Question: What is the date of the hearing as scheduled in the document?
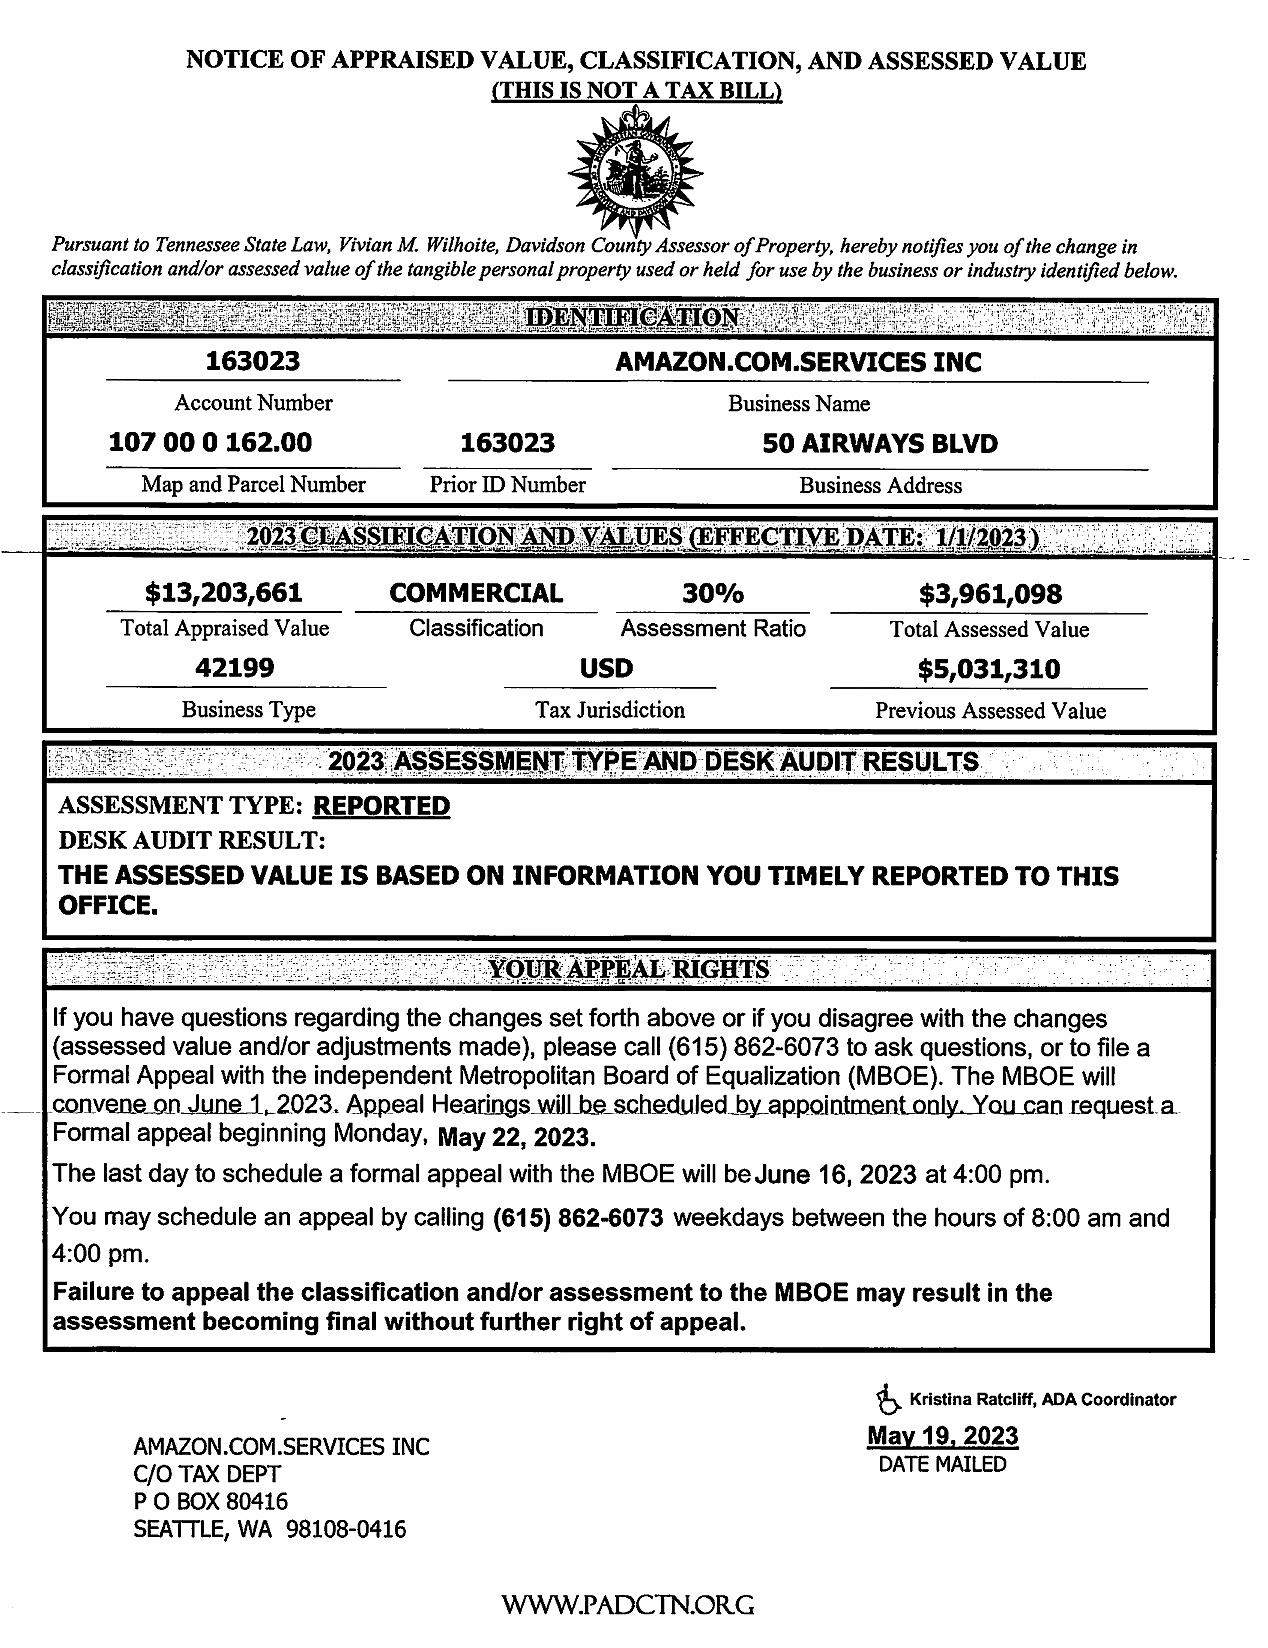
Answer: "1-Jun-23"